Question: Explain the disease:
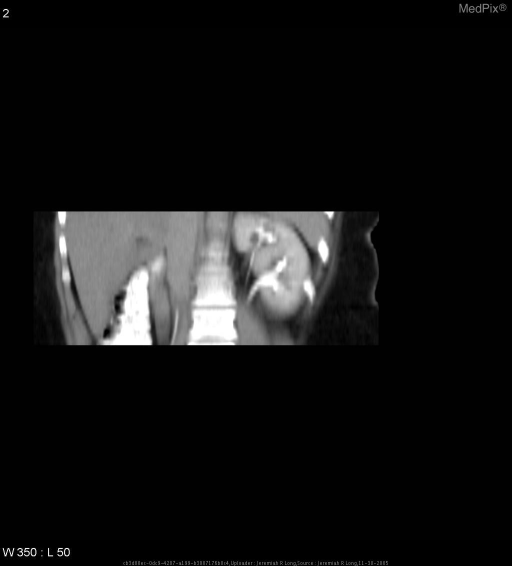
Answer: The disease is discussed as: Duplicated renal collecting systems represent renal units with two distinct pyelocalyceal systems associated with either a single or double ureter.  In the case of two distinct ureters, the ureters either join together along their course and form a single ureter, or they both insert individually on the bladder.  This anomaly presents either unilaterally or bilaterally, and is estimated to occur in up to fifteen percent of the population.  Most individuals with a duplicated renal collecting system remain asymptomatic with their anomaly being found incidentally on imaging studies.  Those patients who become symptomatic with their duplicated collecting system generally have two distinct and complete urters, and are prone to developing obstruction, reflux, and infection.
     A duplicated renal collecing system forms by one of two ways.  The first results from the embryologic bifurcation of a single ureteral bud prior to the bifurcation of the ampulla, and produces either a bifid ureteral pelvis or a bifid ureter which joins distally prior to bladder insertion.  The second results when two distinct embryologic ureteral buds arise from the Wolffian duct, giving rise to two complete and separate ureters which insert separately into the bladder.  In this second case, with two separate ureters, the upper pole ureter drains below and medial to the lower pole ureter at its insertion.  According to the Weigert-Meyer rule, the upper pole ureter is prone to obstruction and hydronephrosis as well as ureterocele formation, while the lower pole ureter is prone to refulx and at is risk for pyleonephritis.  Additionally, this upper pole ureter may insert ectopically inferior to the bladder (e.g. urethera, or vagina), causing continual leakage of urine in females (not the case in males as the ectopic insertion is proximal to the external uretheral sphinter).